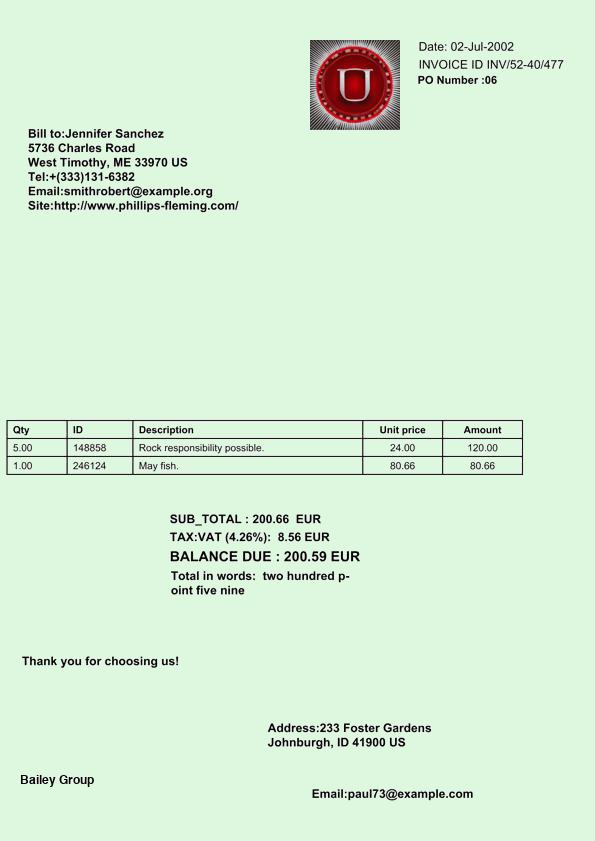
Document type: Invoice